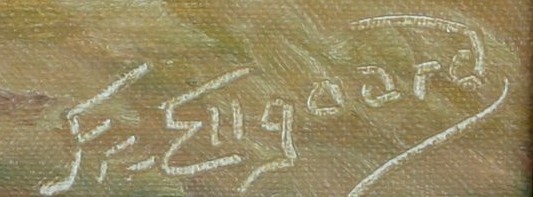
Signature of: frederik ellgaard